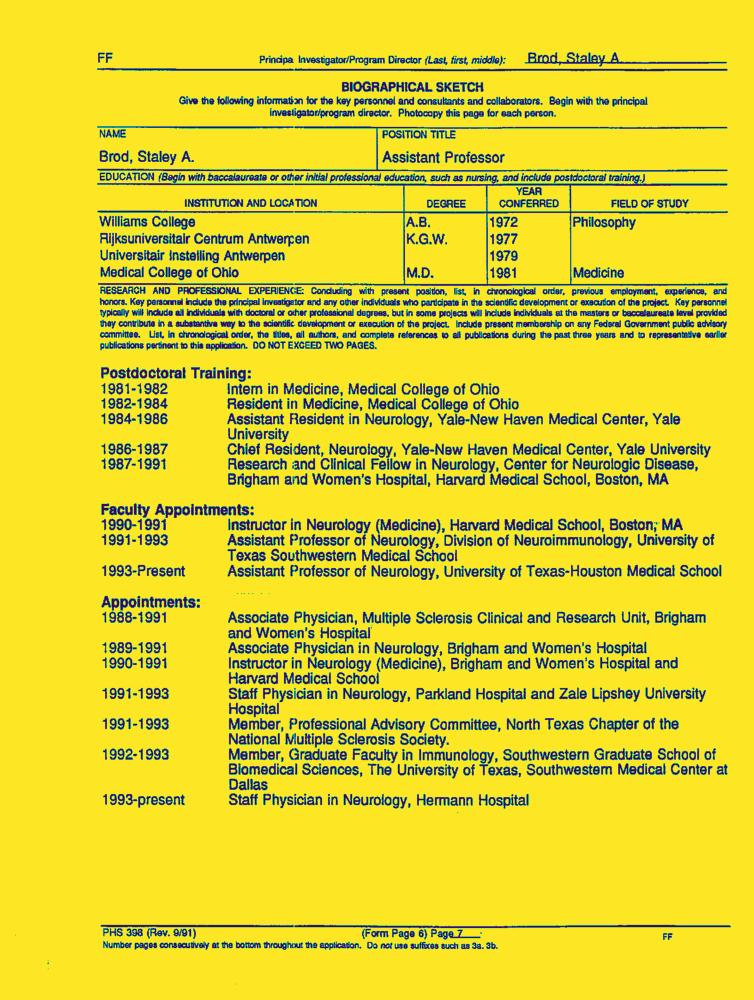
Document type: Resume-Doc